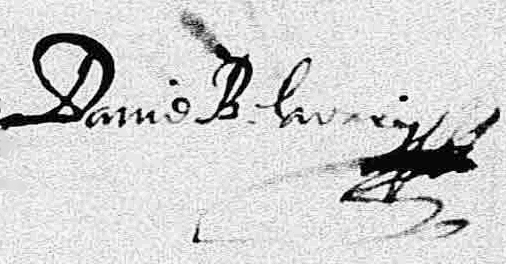
Signature of: dávid bélaváry